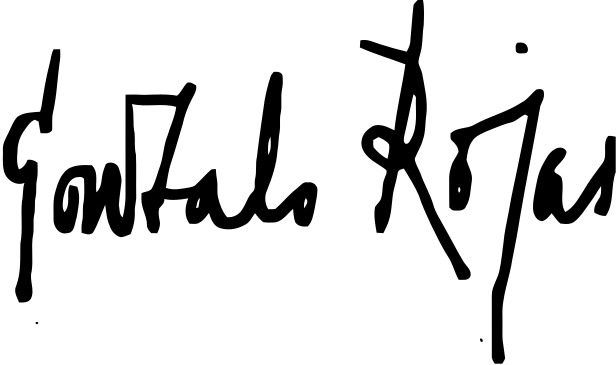
Signature of: gonzalo rojas